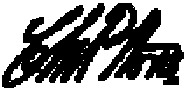
Signature of: charles pomeroy stone